Can you pull out the amount in words, numerical amount, payee's name, date of the cheque, and the bank's name from the image?
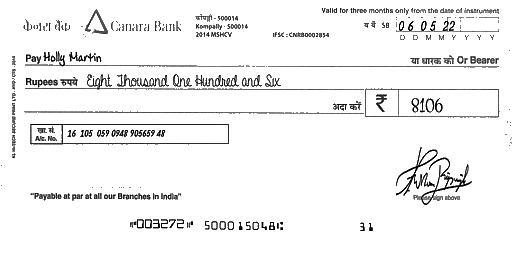
amt_in_words: Eight Thousand One Hundred and Six
amt_in_figures: 8106
payee_name: Holly Martin
bank_name: Canara Bank
cheque_date: 06/05/22